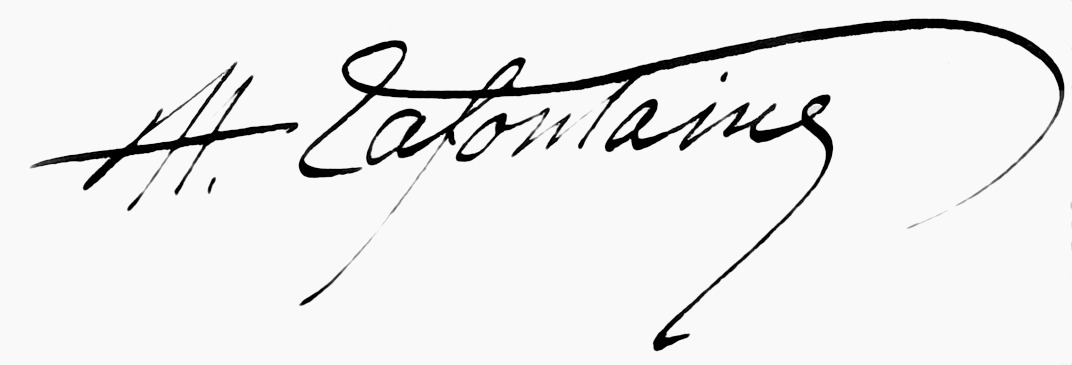
Signature of: henri lafontaine